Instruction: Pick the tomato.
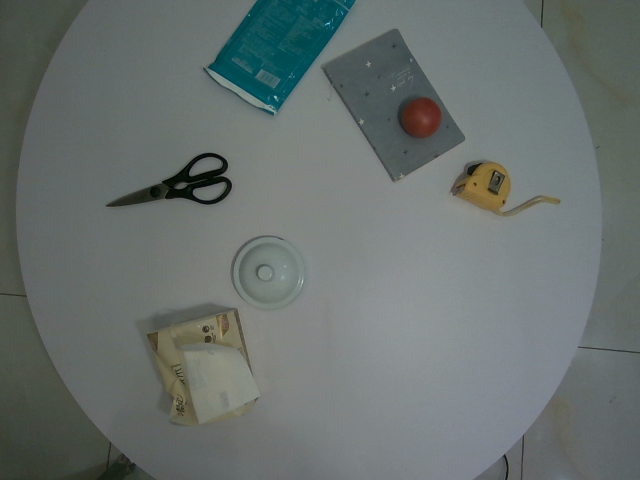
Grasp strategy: vertical